Question: How is the history relevant to the case?
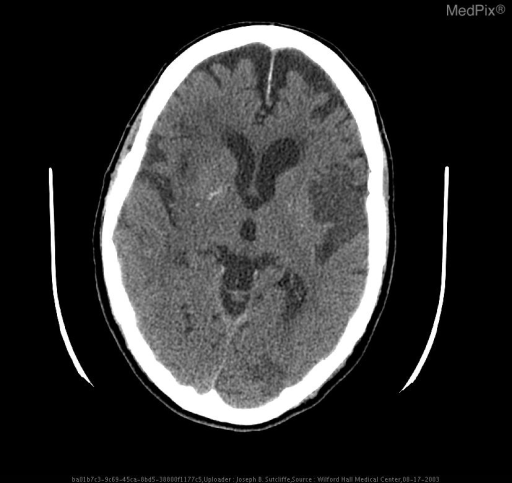
Answer: The patient's history of The patient is a resident of an assisted living center who presents to the ED with "global aphasia" of unspecified duration. She has a history of chronic atrial fibrillation and a recent interruption of her prophylactic anticoagulant therapy.  A CT scan is obtained which reveals subacute L MCA and L PCA strokes, felt to be secondary to left atrial emboli. She is admitted for supportive treatment. Two days later, during her inpatient stay, she is discovered unresponsive with intact pupils.  A repeat CT scan and MRI are immediately obtained. is key in understanding the case.